Question: How is the history relevant to the case?
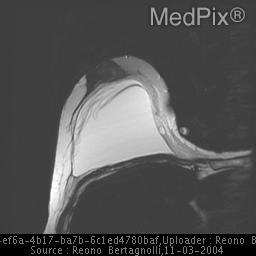
Answer: The patient's history of 55 Y/O female with bilateral silicone iplants.  Has right breast mass to 3-4o'clock is key in understanding the case.